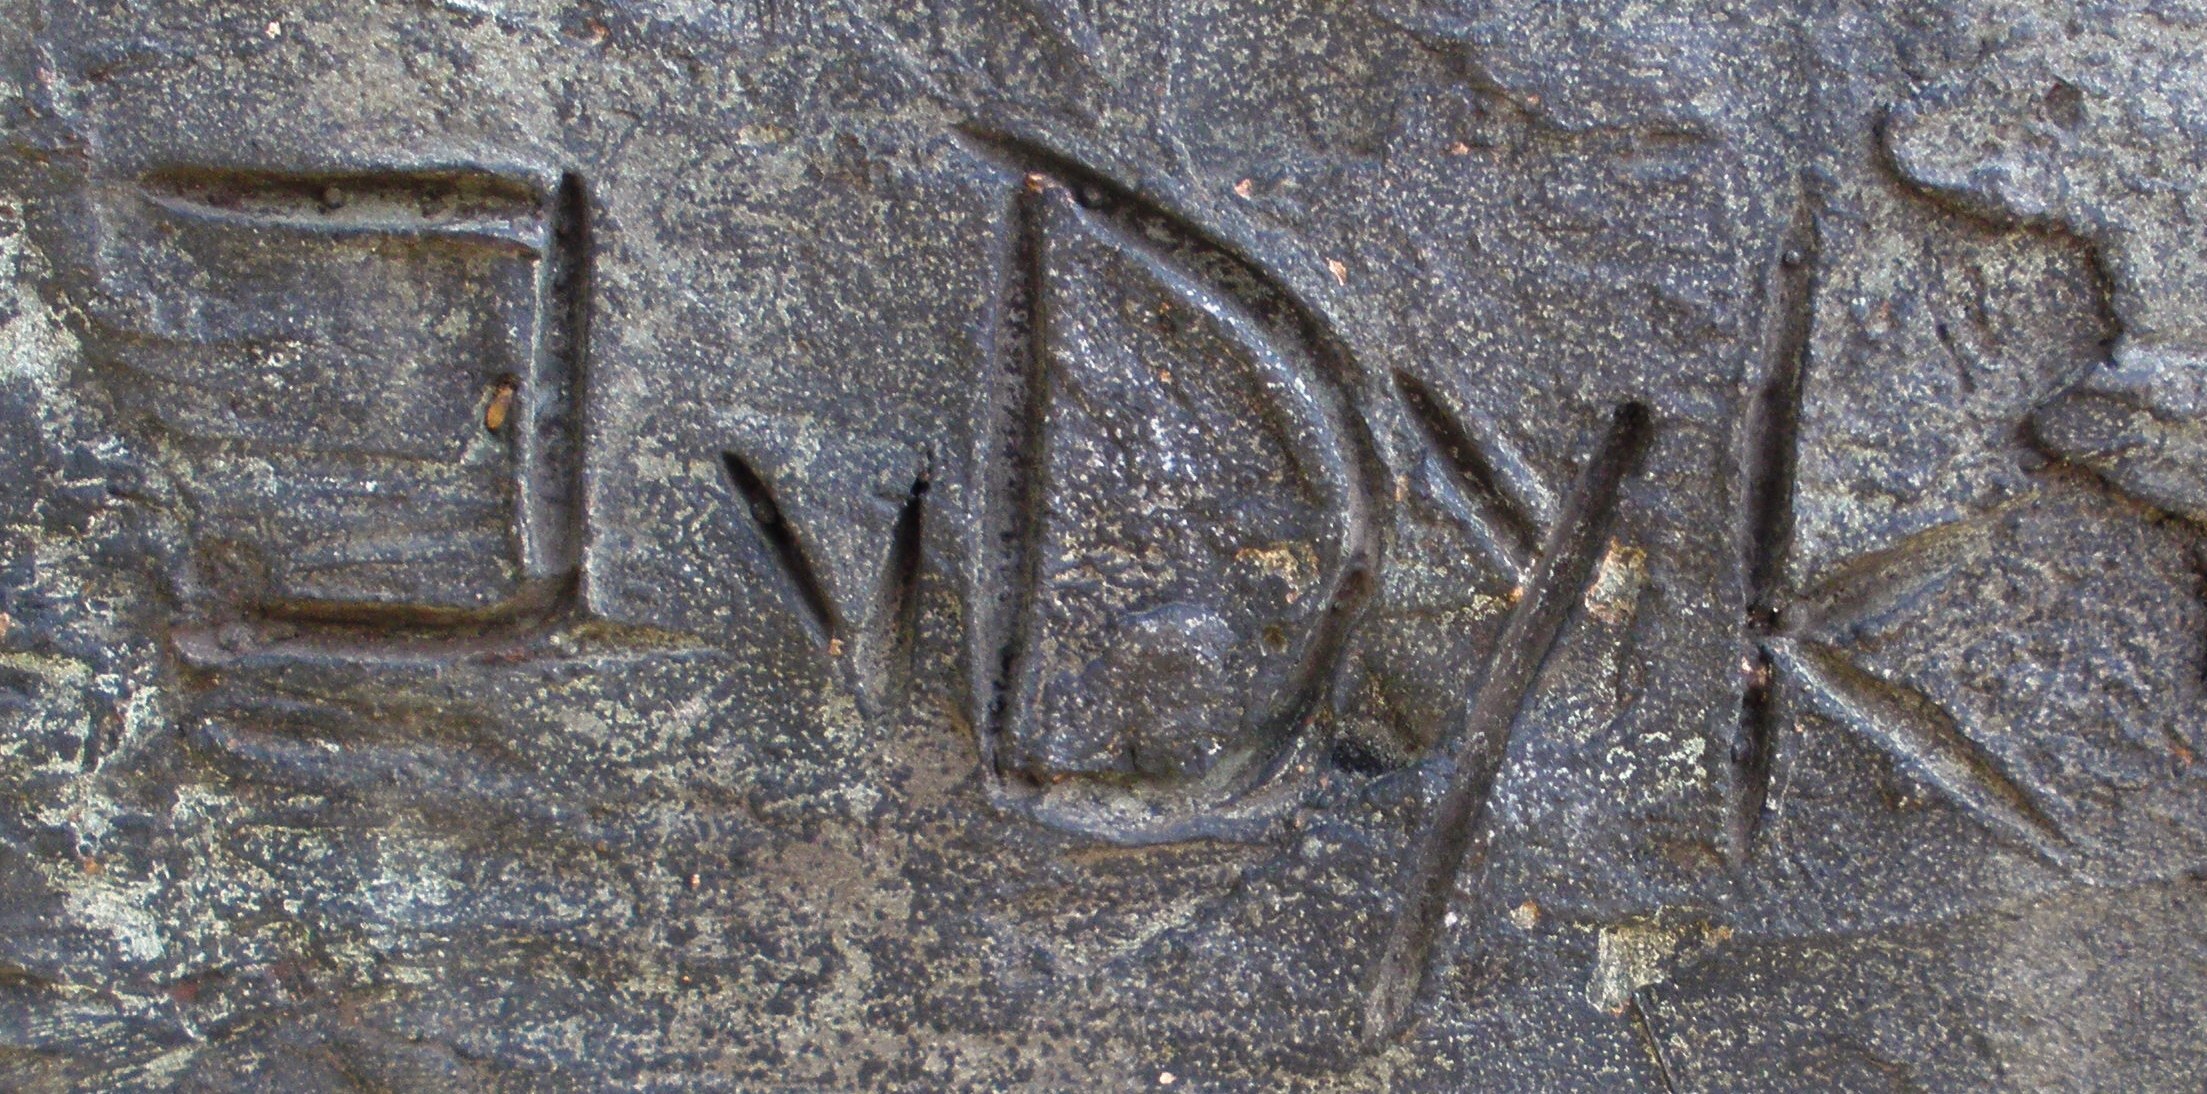
Signature of: ineke van dijk